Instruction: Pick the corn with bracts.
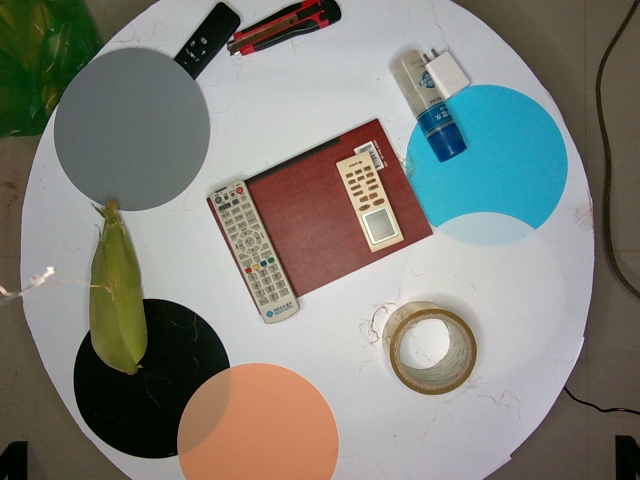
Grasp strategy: vertical